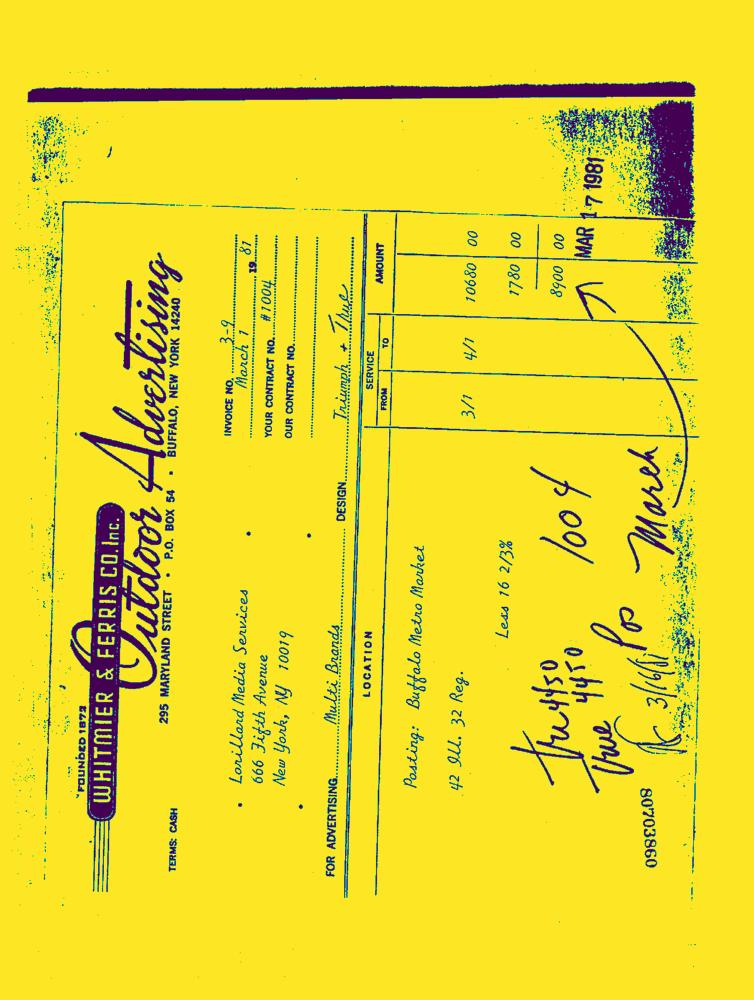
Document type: Invoice-Doc